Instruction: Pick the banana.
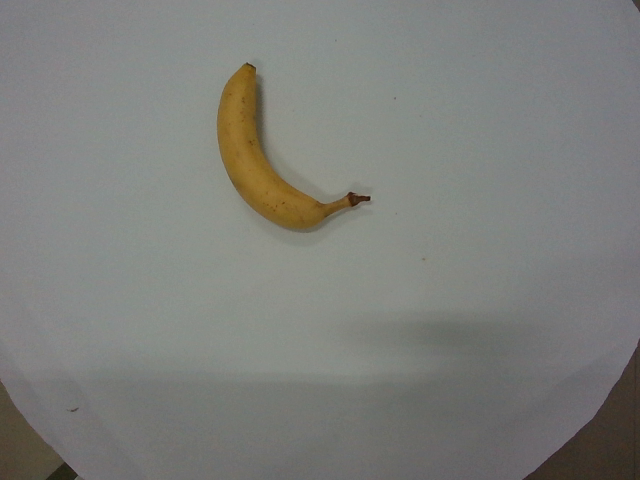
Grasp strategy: vertical